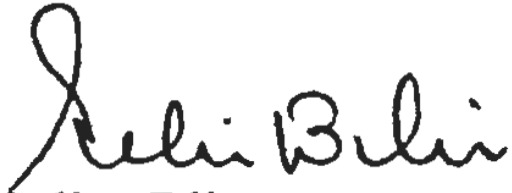
Signature of: selina bliss